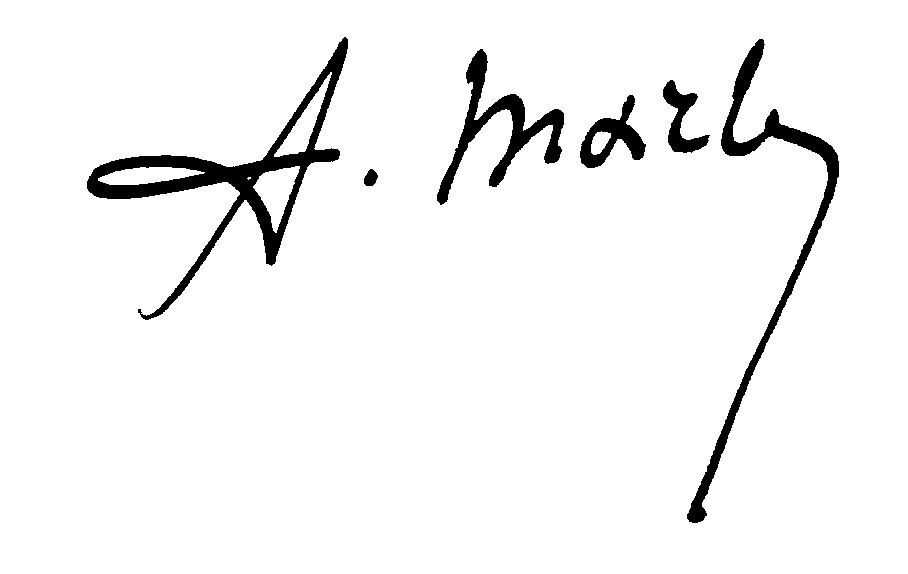
Signature of: antoine marty